Patient: Female, age 65
A 65 years old female presented in September 2010, to our department with chief complaints of severe pain and swelling in left thigh since last 2 years. She was unable to walk and had loss of appetite since 11/2 years.
According to the patient she was apparently asymptomatic 2 years back when she developed pain in left thigh. Pain was present at the middle of flank and lateral aspect of thigh. It was constant in nature and was present even at rest, dull aching type aggravated by hip movements. It was accompanied with difficulty in walking due to pain. It was also associated with swelling over the upper part of thigh. For the above complaints patient took some local treatment but was not relieved. After six months patient was unable to bear weight even partially and was completely bed ridden. Patient also had loss of appetite and loss of weight for 1 1/2 years.
She was not having any complaint of cough, fever, haemoptysis or hoarseness of voice, difficulty in swallowing for solids or liquids. Patient was having a history of intermittent pain in right side of middle chest, which used to relieve on taking non steroidal antiinflammatory drugs. There was no history of any gastrointestinal upset or urinary problem, any breast lump, trauma syphilis, leprosy, diabetes and hypertension. Patient was a housewife with no history of tobacco or drug intake. No sensitivity or allergy to any drug. There was no family history of tuberculosis or malignancy. Patient was postmenopausal.
On examination there was a 10 cm x 5 cm swelling over antero-lateral aspect of upper part of left thigh. The swelling was diffuse, hard, localized to upper part of thigh, immobile, non-translucent, non-illuminant, non-fluctuant, non-pulsatile and fixed to the bone. There was deep tenderness over the swelling. The skin overlying the swelling was neither warm nor inflamed. The hip was in flexion, adduction and external rotation. Exaggerated lumbar lordosis was present. There was apparent shortening of 2 cm and true shortening of 1 cm. Straight leg raising test was negative. There was restriction of all movements of the affected hip. The inguinal lymph nodes were enlarged but seem too benign. Distal neurovascular status of the limb was intact.
Routine blood investigations were under normal limits. Serum lactate dehydrogenase - 154 U/L; Serum alkaline phosphatase - 320 U/L. Serum calcium - 10.2 mg/dl. Plain radiographs of the affected part showed ill-defined osteolytic permeative pattern or moth eaten type of lesion with destruction of bone involving the diaphyseal and metaphyseal region of proximal femur and extension into the soft tissues (Fig. 1A, B).
There was pathological fracture of femur at the distal margin of the tumor lesion with no periosteal new bone formation. The hip joint of the affected side appeared normal. Magnetic resonance imaging revealed a large expansile intramedullary osteogenic hypo intense vascular primary mitotic lesion of upper metadiaphyseal aspect of left femur with extra osseous extension of soft tissue in anterior and lateral myofascial compartment without any involvement of adjacent hip joint or neurovascular bundle.
Chest radiograph was showing a small ill defined area in right lower lobe. Contrast enhanced computed tomography scan of thorax was done to know about the nature of ill-defined opacity and it revealed a lobulated soft tissue density mass lesion measuring 26x30 mm noted in apical segment of right lower lobe. Mild adjacent pleural thickening is noted (Fig. 2).
Computed tomography guided Fine needle aspiration cytology from the lung lesion revealed-adenocarcinoma. Ultrasound of whole abdomen was normal. Fluoroscopic guided needle biopsy of the femoral lesion revealed it to be a metastatic adenocarcinoma.
As patient was symptomatic due to metastatic lesion but not due to primary lesion so priority was given to metastatic site. The patient was planned for surgery, but as tumor was very vascular so to reduce the risk of bleeding at the time of surgery pre-operatively Radiotherapy was planned. Palliative Radiotherapy was given at a dose of 30 Gy in10 fractions in 2 weeks with cobalt 60 in department of Radiotherapy of our institution to relive pain and to reduce vascularization of tumor.
3 weeks after the completion of radiotherapy, hip was exposed by the postero-lateral approach extending the incision more distally. Careful dissection of the soft tissues was performed to avoid spilling of tumor cells. Wide local excision of the tumor was done. 17 cm of the affected bone including the head of the femur was resected out (Fig. 3). Involved soft tissues were also resected. First a trial of the prosthesis was performed and checked for stability. Then it was replaced by customised steel bipolar cemented proximal femoral mega prosthesis. The cut muscles were tied at the ports at the upper end of the prosthesis. Wound was closed over suction drain. High groin slab with abduction bar was applied. Stitches were removed on 12th post-operative day and patient was allowed to walk with the help of walker.
After operative procedure for bone lesion patient was planned for chemotherapy and Radiotherapy for primary lung lesion. She received 4 cycles of chemotherapy in the form of inj. Gemcitabine and Cisplatin intravenous on day 1 and day 8, q-3wks followed by radical dose of loco-regional Radiotherapy (60 Gy/30 fractions). There were no wound problems or any other complications. She completed her treatment in April 2011. She has completed 11 months of follow up and is totally asymptomatic, pain free and walks independently with support (Fig. 4A, B).
Keywords: metastatic adenocarcinoma, prosthesis, proximal femur, radical intent
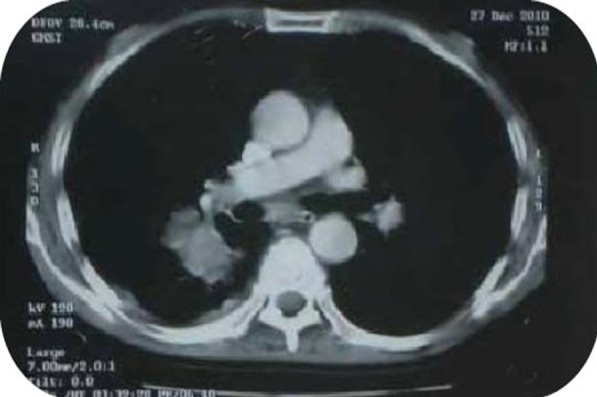
Image caption: Contrast enhanced CT Scan of thorax-showing mass lesion in the apical segment of right lower lobe.